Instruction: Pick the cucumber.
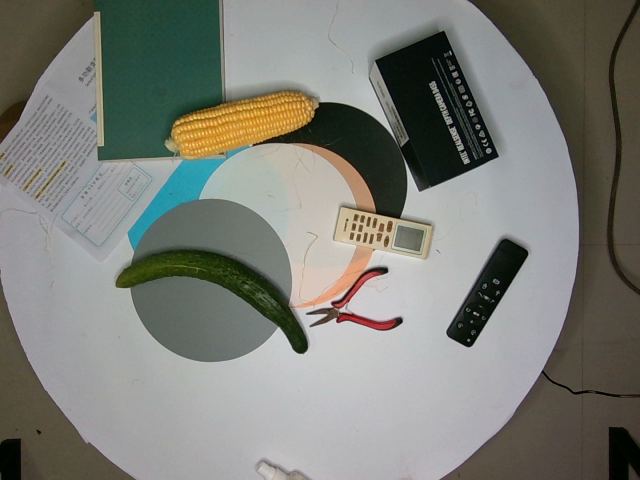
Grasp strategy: vertical